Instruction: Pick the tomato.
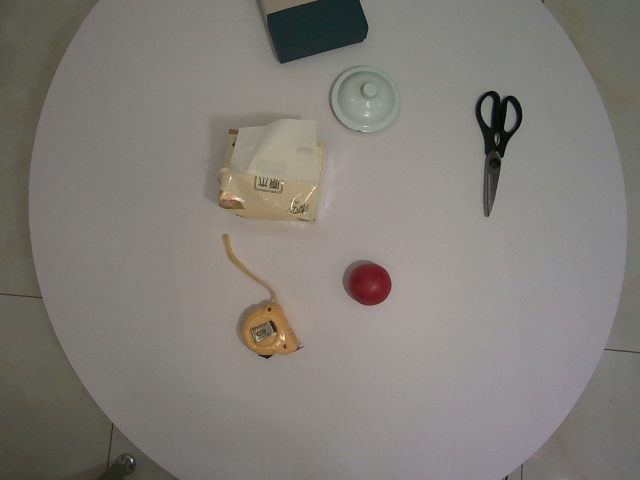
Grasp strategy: vertical